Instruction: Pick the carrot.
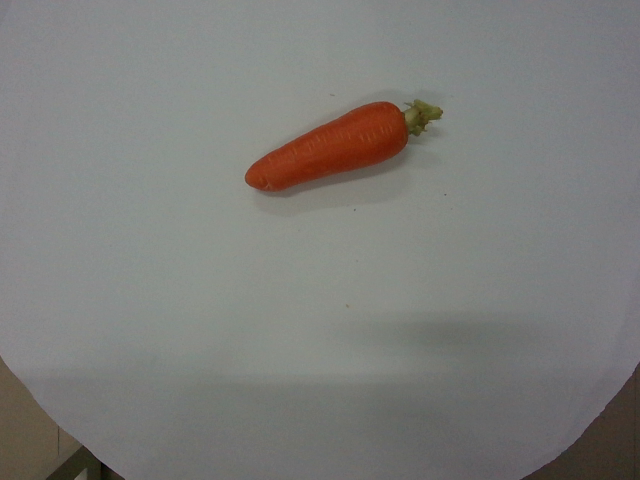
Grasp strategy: vertical